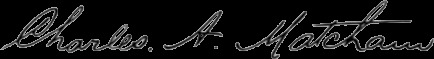
Signature of: charles matcham